Can you pull out the amount in words, numerical amount, payee's name, date of the cheque, and the bank's name from the image?
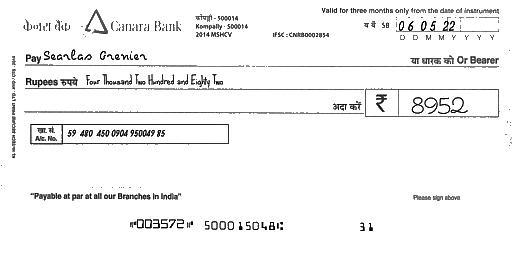
amt_in_words: Four Thousand Two Hundred and Eighty Two
amt_in_figures: 8952
payee_name: Searlas Grenier
bank_name: Canara Bank
cheque_date: 06/05/22